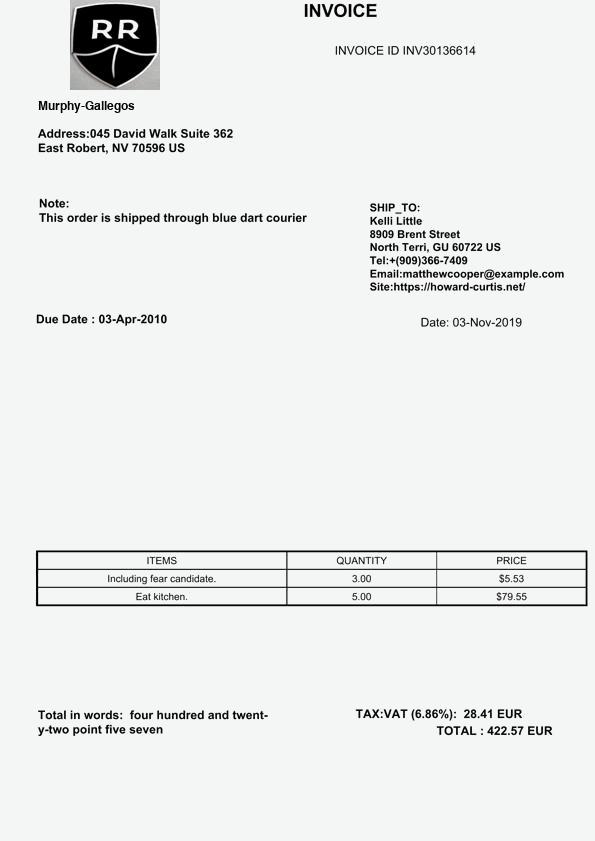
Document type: Invoice